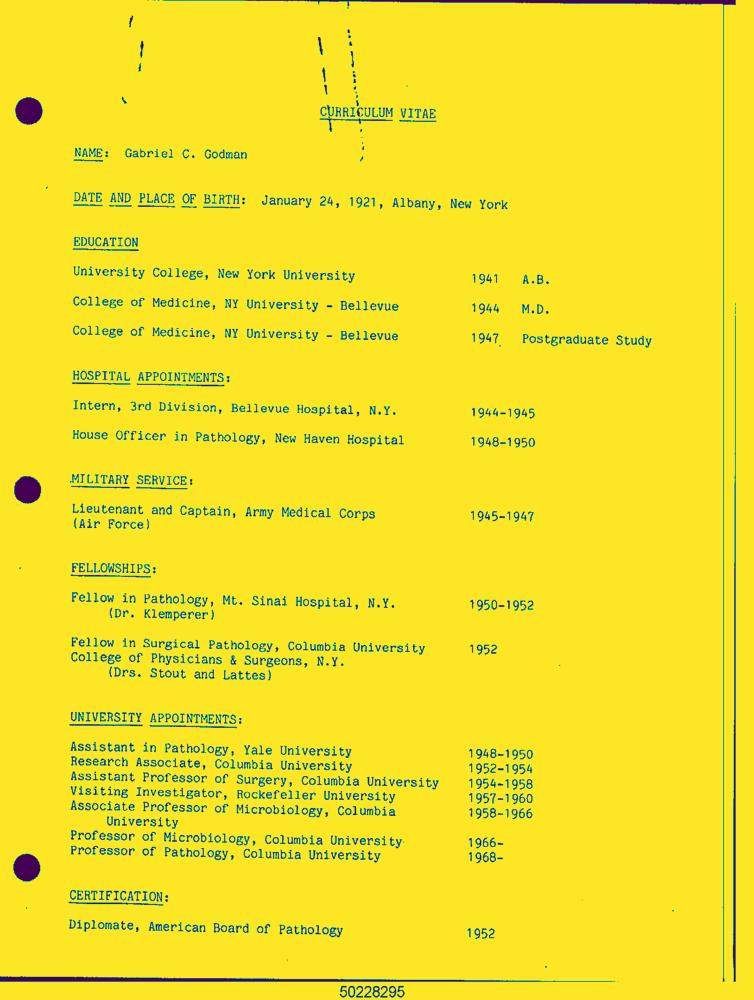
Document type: Resume-Doc